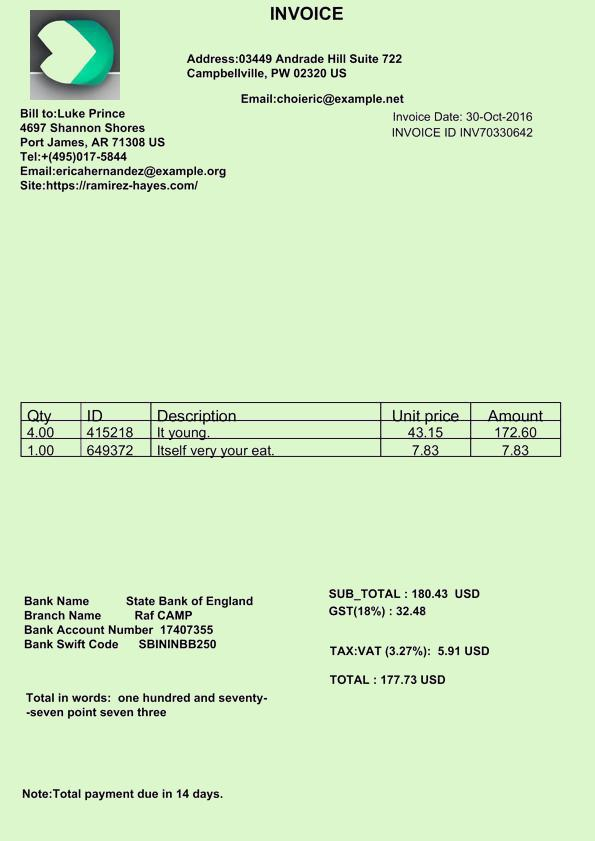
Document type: Invoice